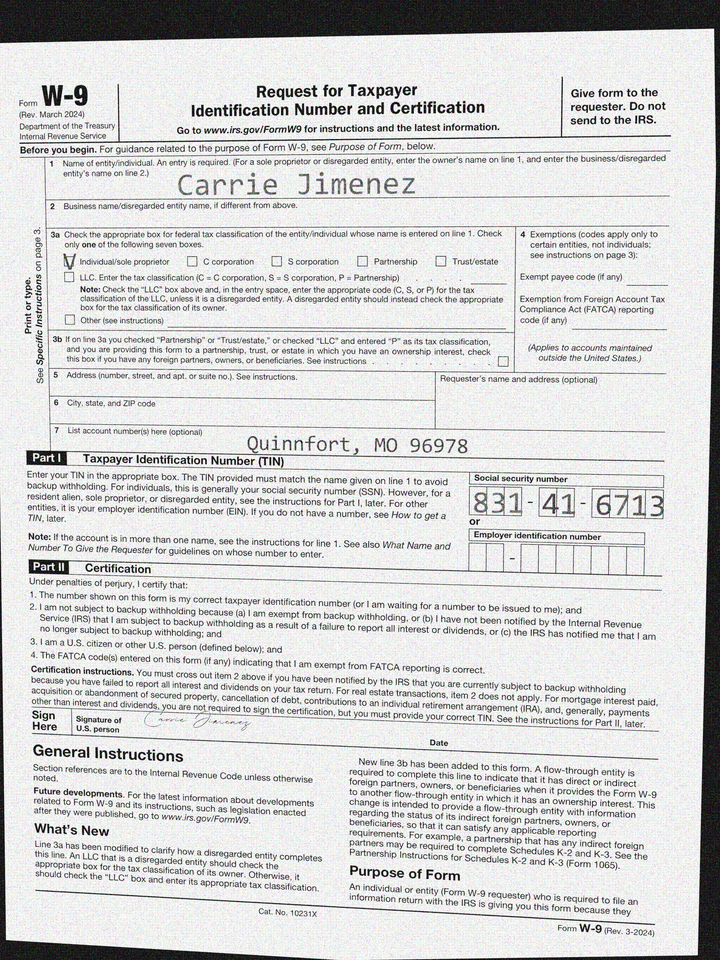
adr2: Quinnfort, MO 96978
cbx: yes
ssn: 831416713
enm: Carrie Jimenez